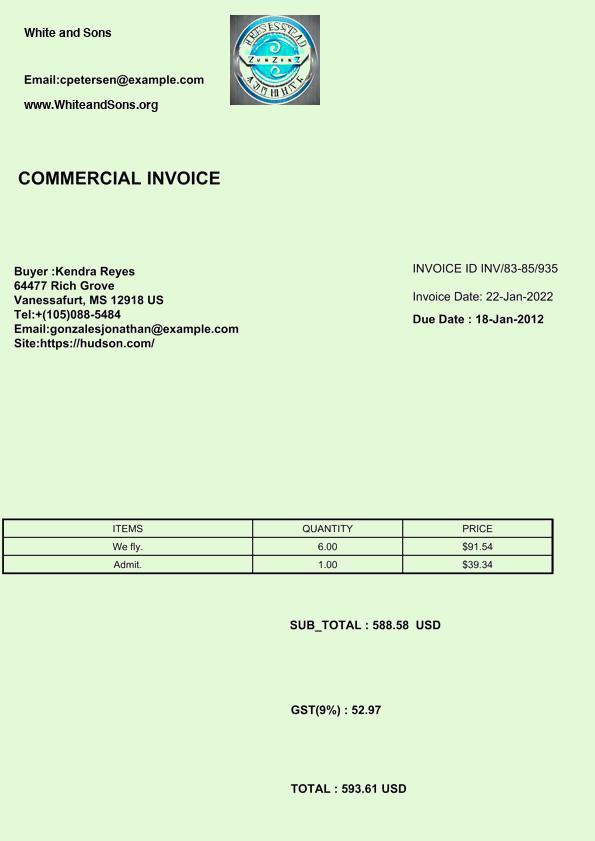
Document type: Invoice